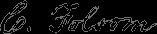
Signature of: charles folsom